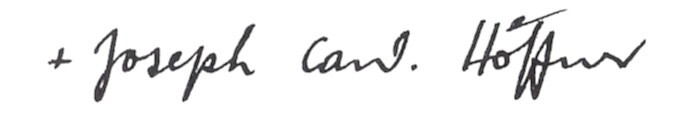
Signature of: joseph höffner